Question: Which state is mentioned in the document?
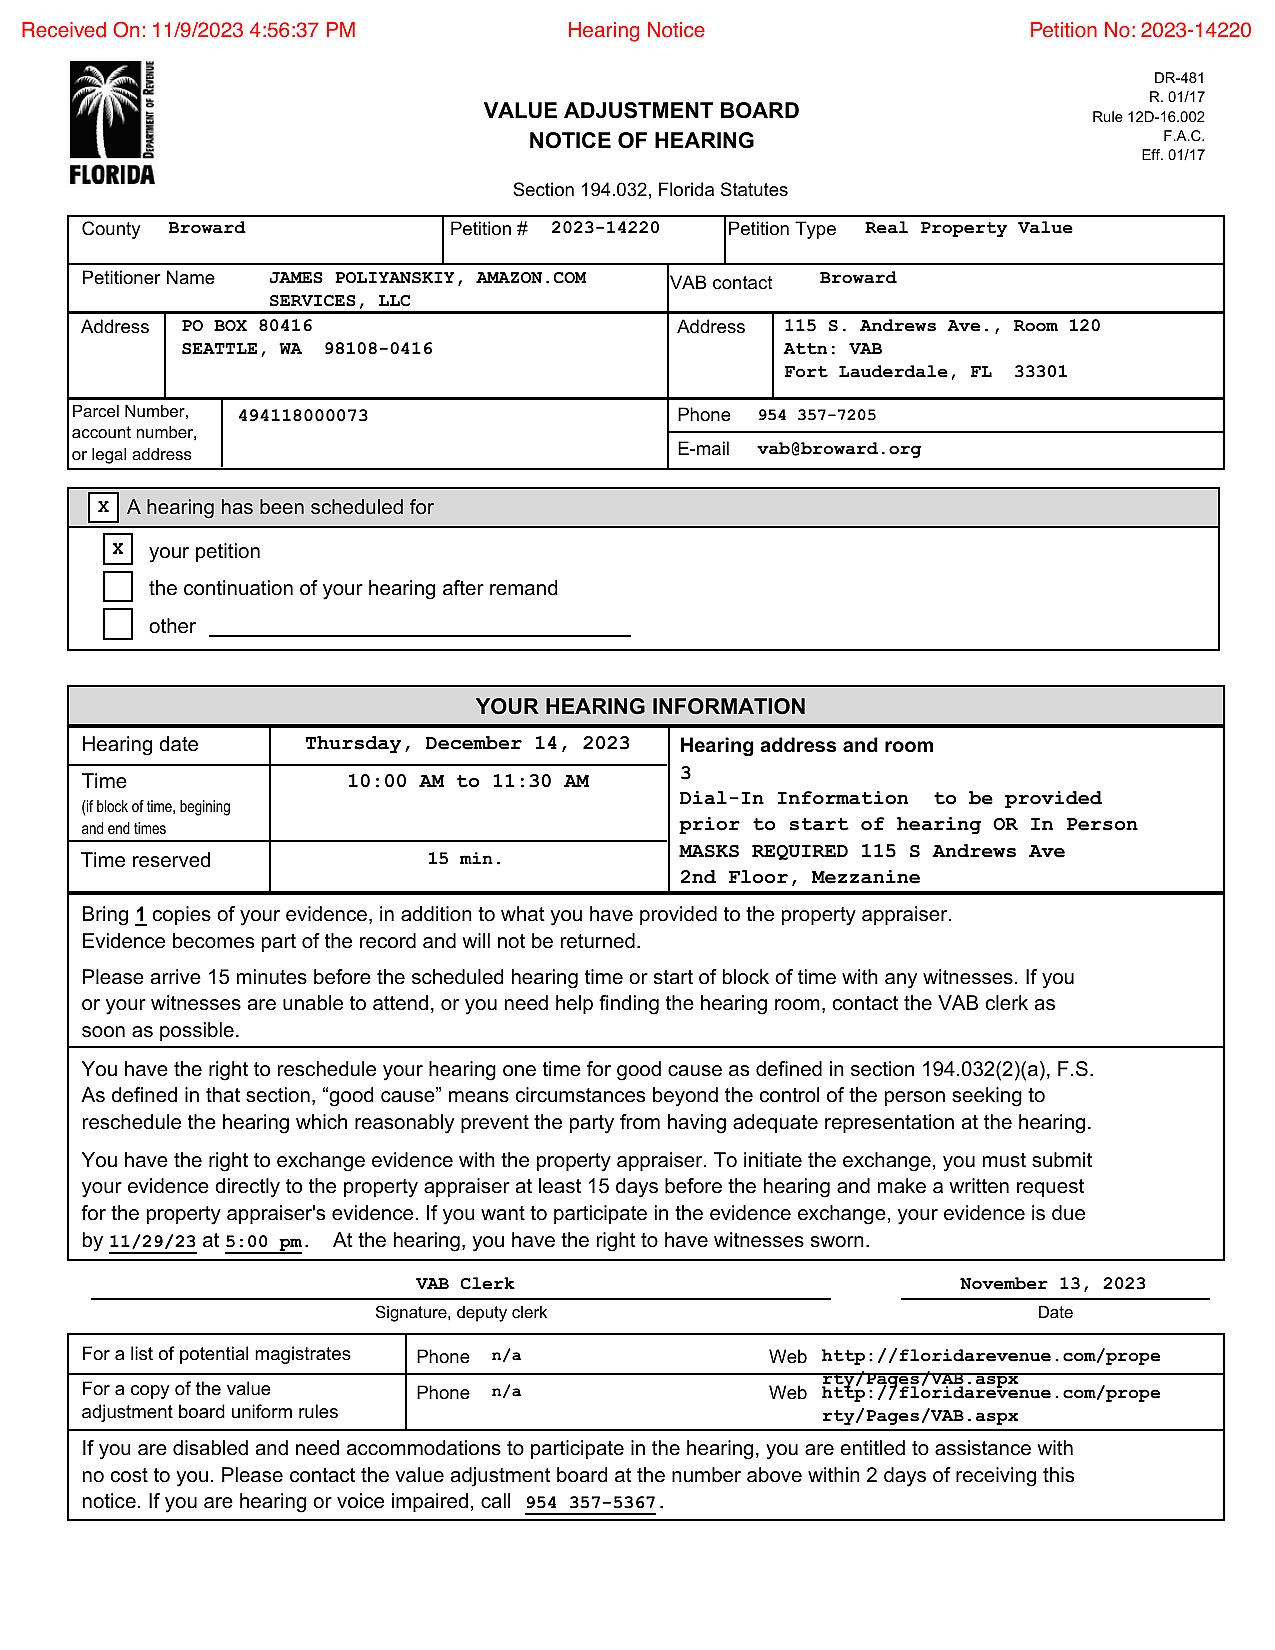
Answer: "FLORIDA"